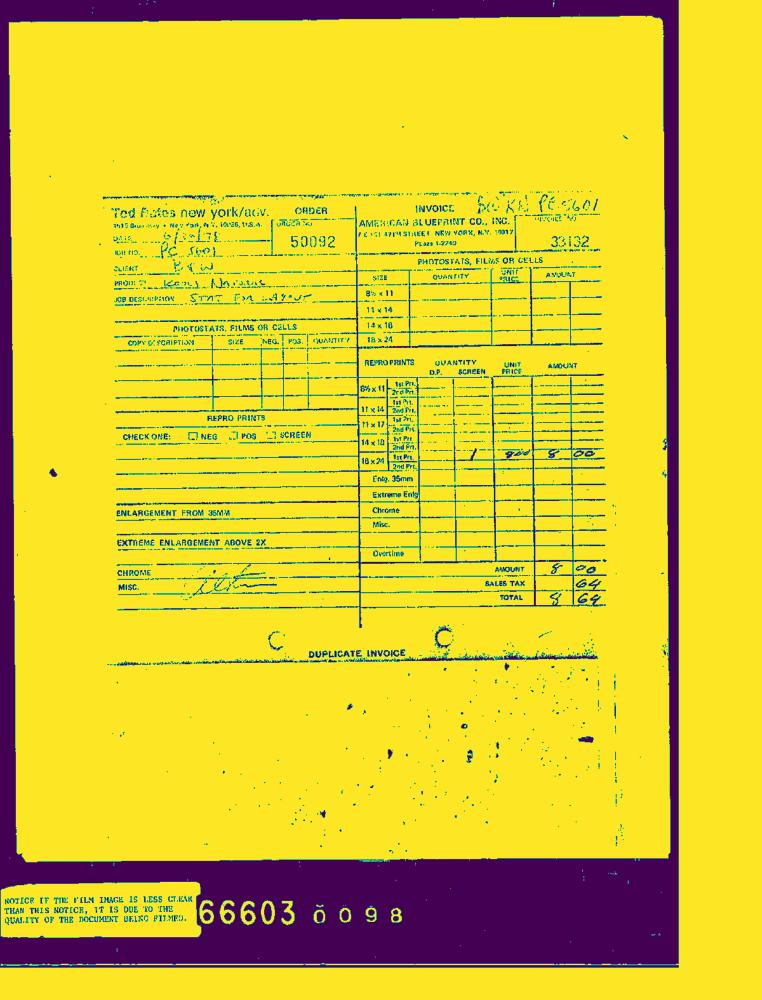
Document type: Invoice-Doc